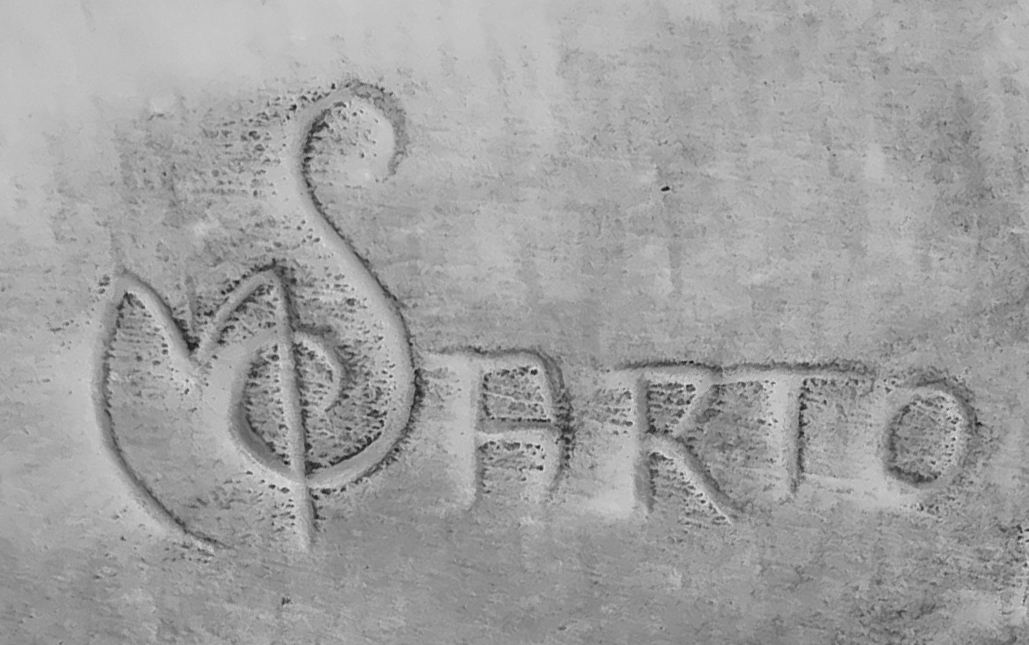
Signature of: mario sarto